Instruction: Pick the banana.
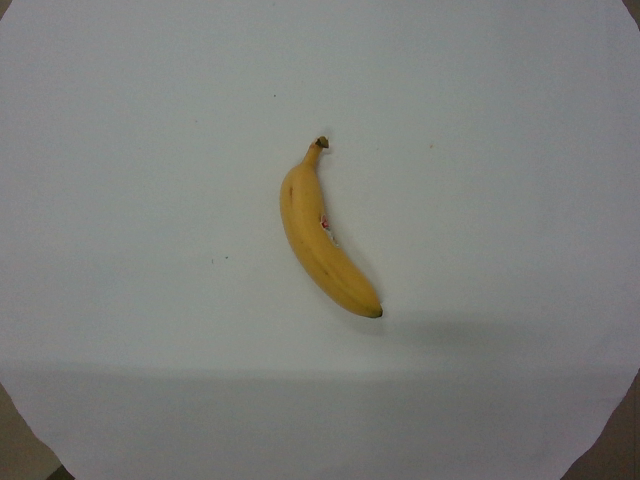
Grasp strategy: vertical